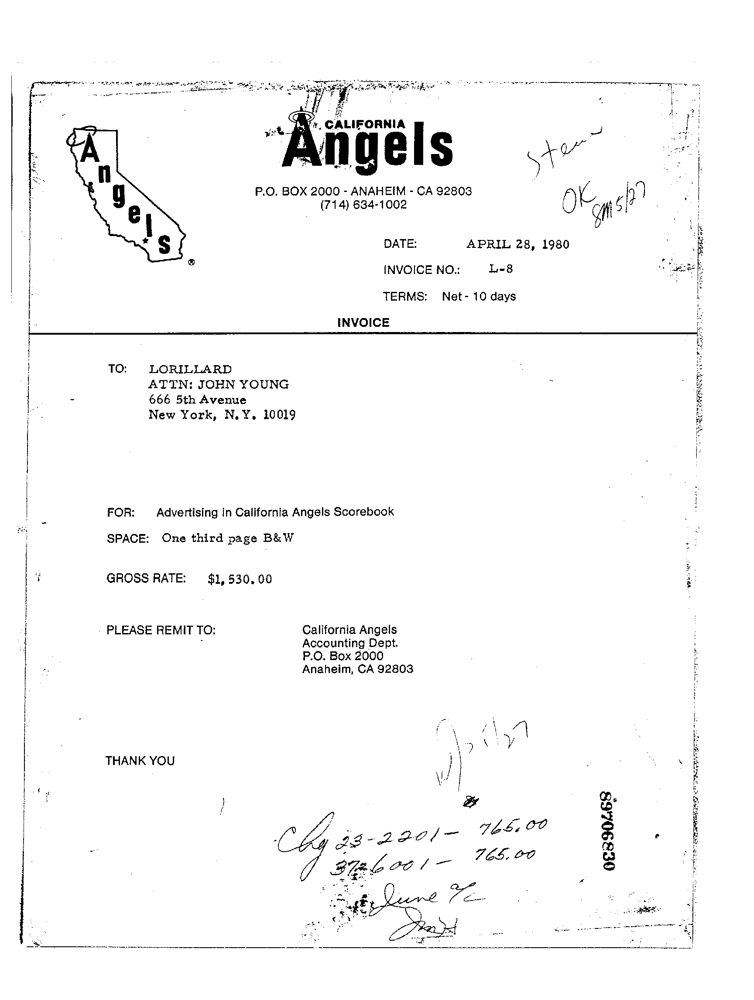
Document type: Invoice